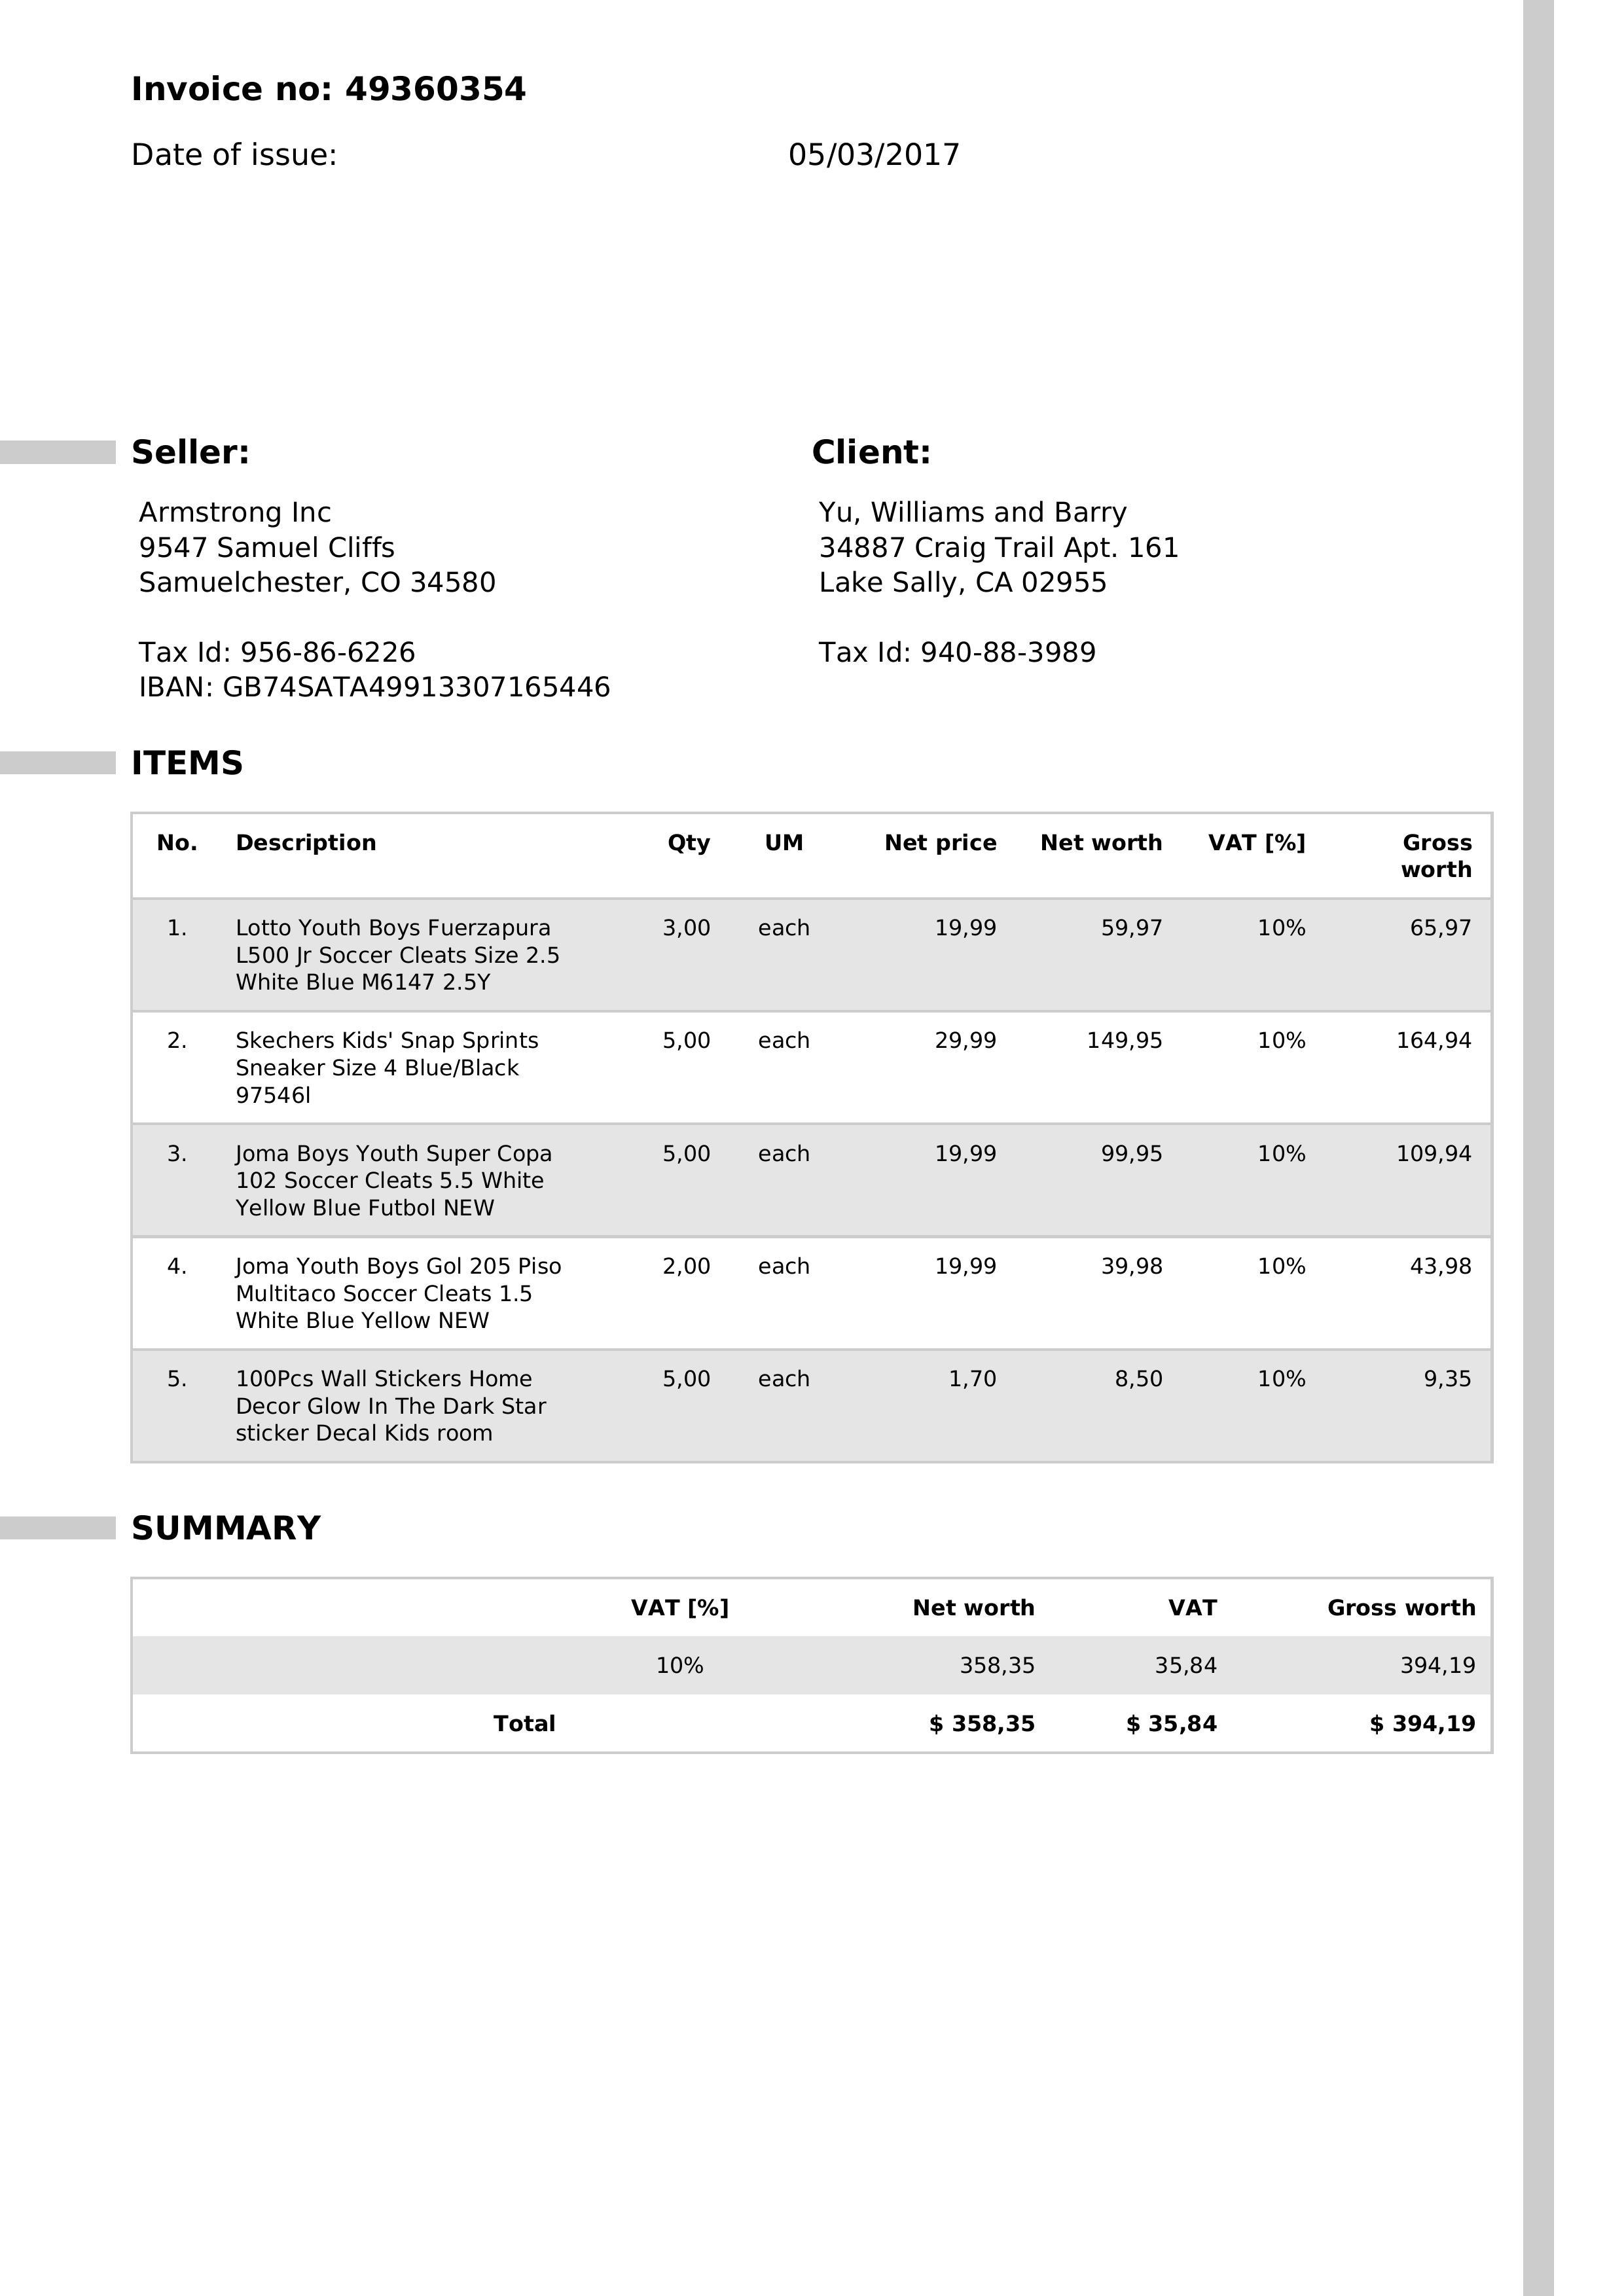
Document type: Invoice